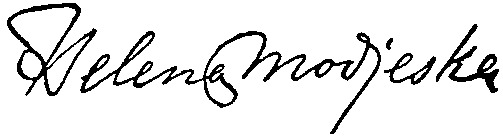
Signature of: helena modjeska